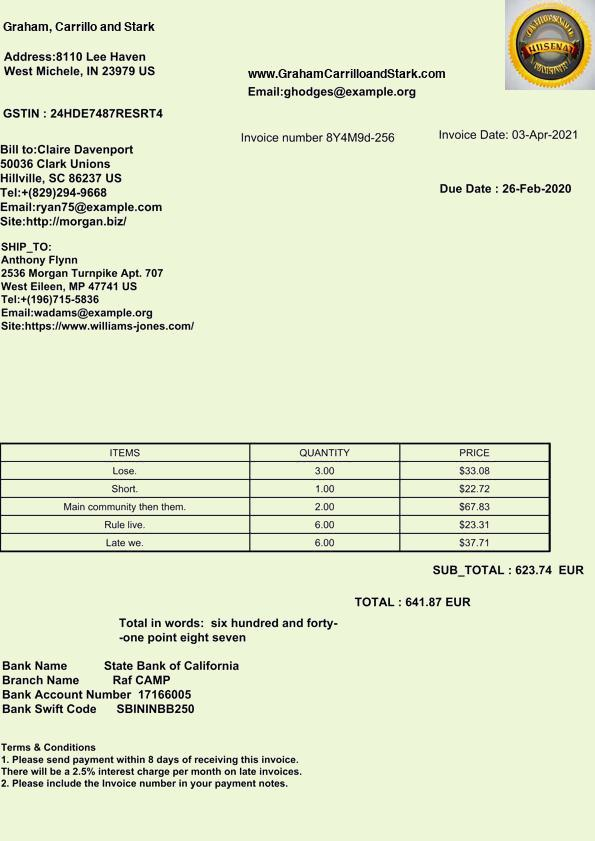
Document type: Invoice